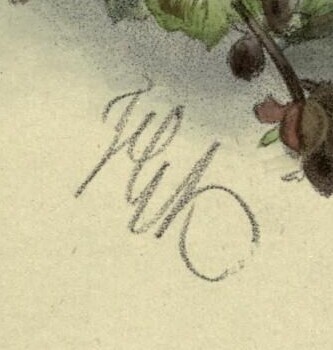
Signature of: john gerrard keulemans